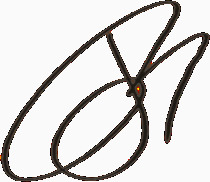
Signature of: xəlil rza ulutürk